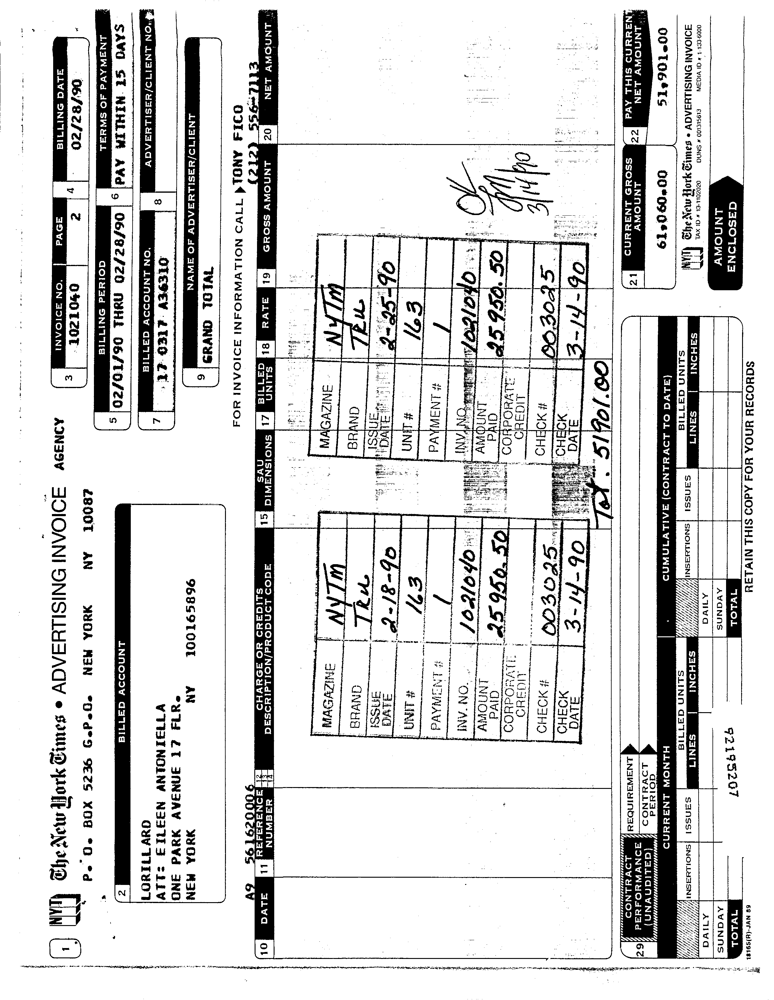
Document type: Invoice